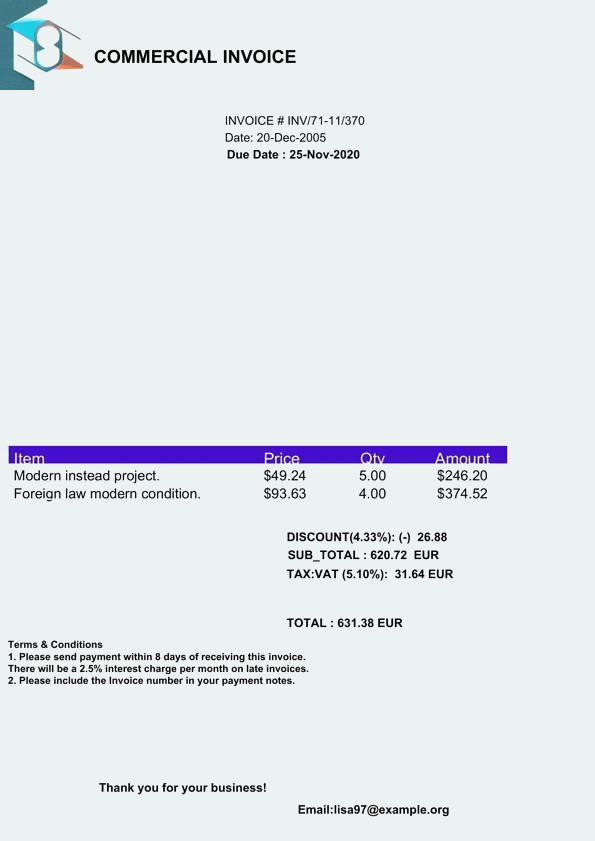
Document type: Invoice